Question: How is the history relevant to the case?
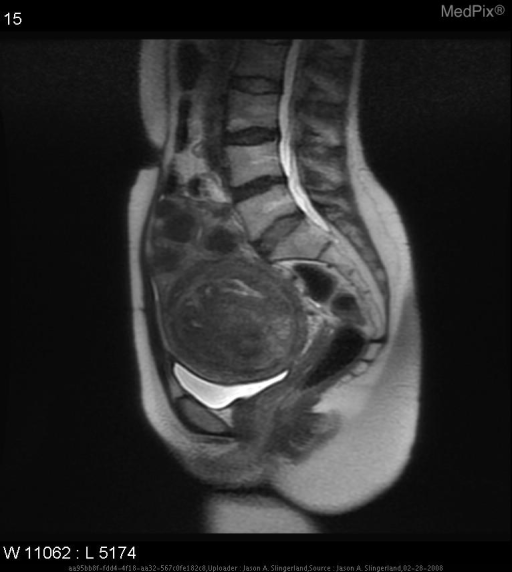
Answer: The patient's history of Patient referred by OB-Gyn for pelvic MRI. No symptoms noted. is key in understanding the case.